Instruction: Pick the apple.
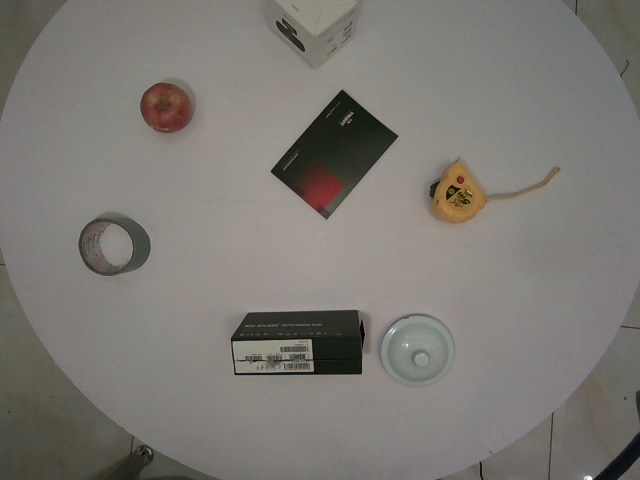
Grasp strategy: vertical